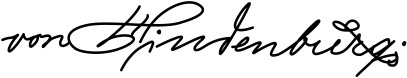
Signature of: paul von hindenburg